Question: What are the imaging findings?
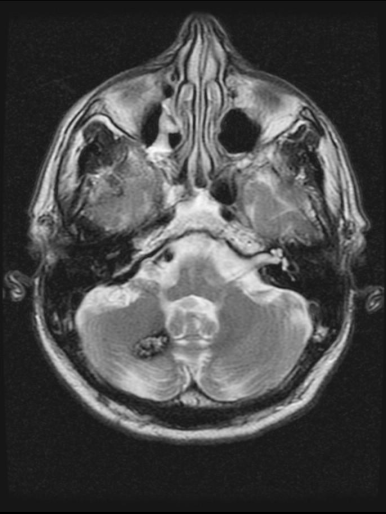
Answer: The imaging shows Multiple axial MR images demonstrate a lesion in the right cerebellar hemisphere which has a dark outer margin on all sequences. The remainder of the lesion has a coarsely heterogeneous signal intensity on the T1 sequence.  The T2 bright signal within this lesion shows a characteristic "popcorn" like configuration.  Axial GRE image demonstrates magnetic susceptibility "blooming." On T2 this lesion looks like a piece of popcorn..